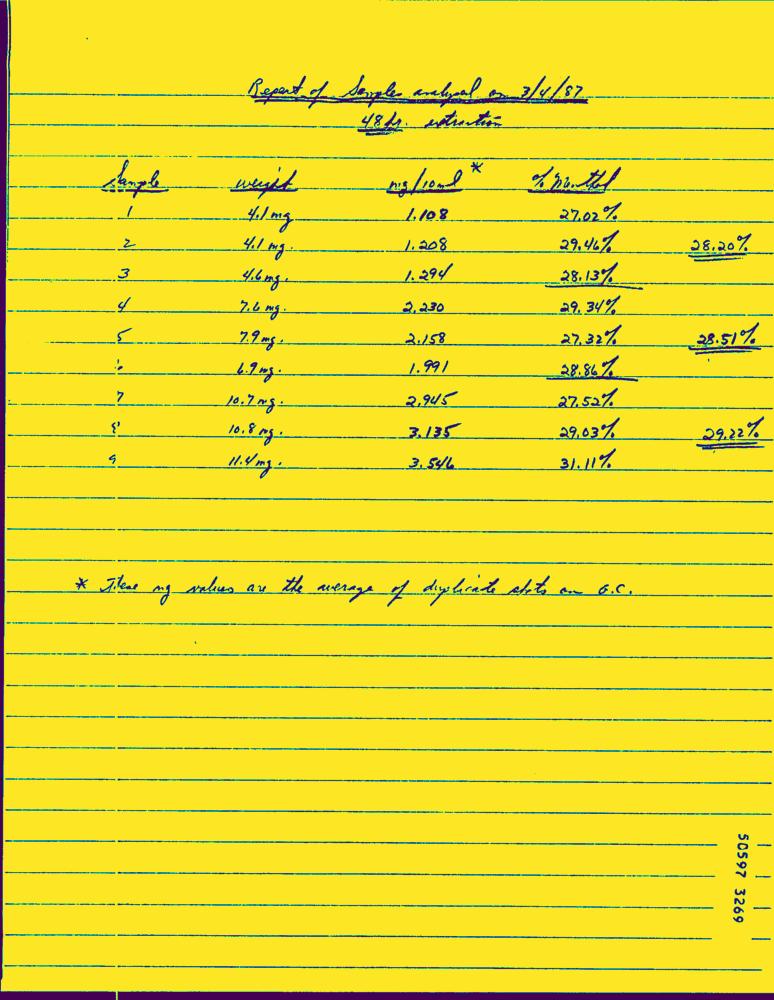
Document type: Hand-Written